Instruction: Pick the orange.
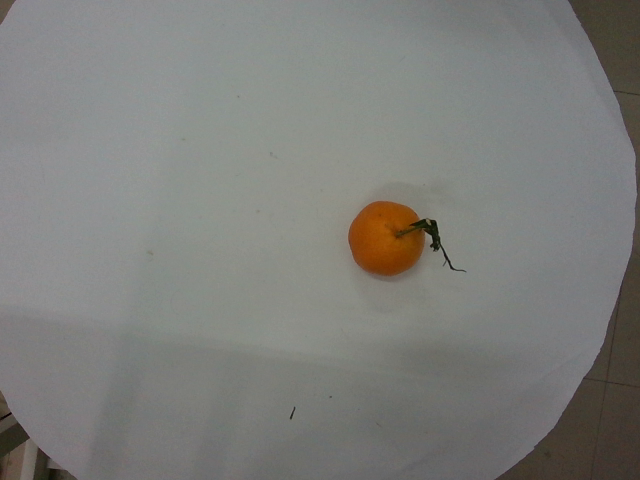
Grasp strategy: vertical